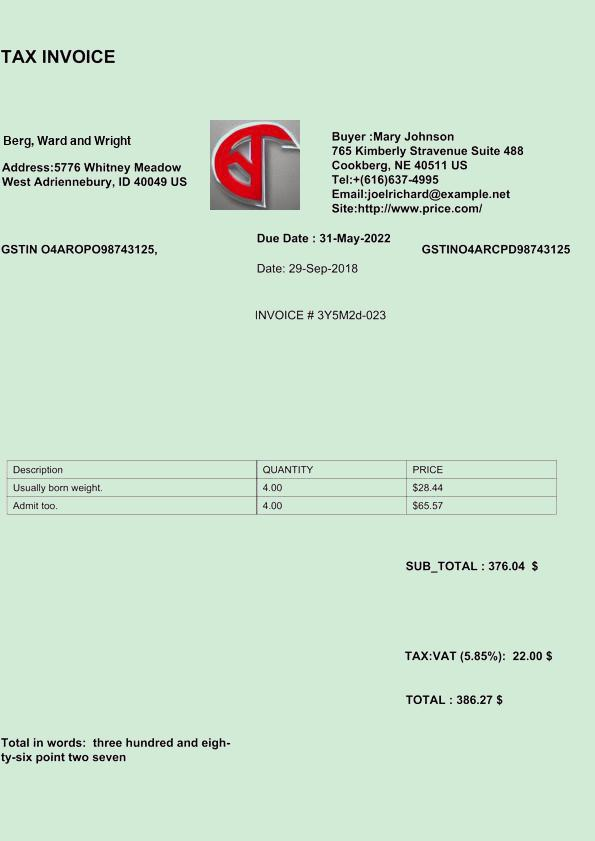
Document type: Invoice